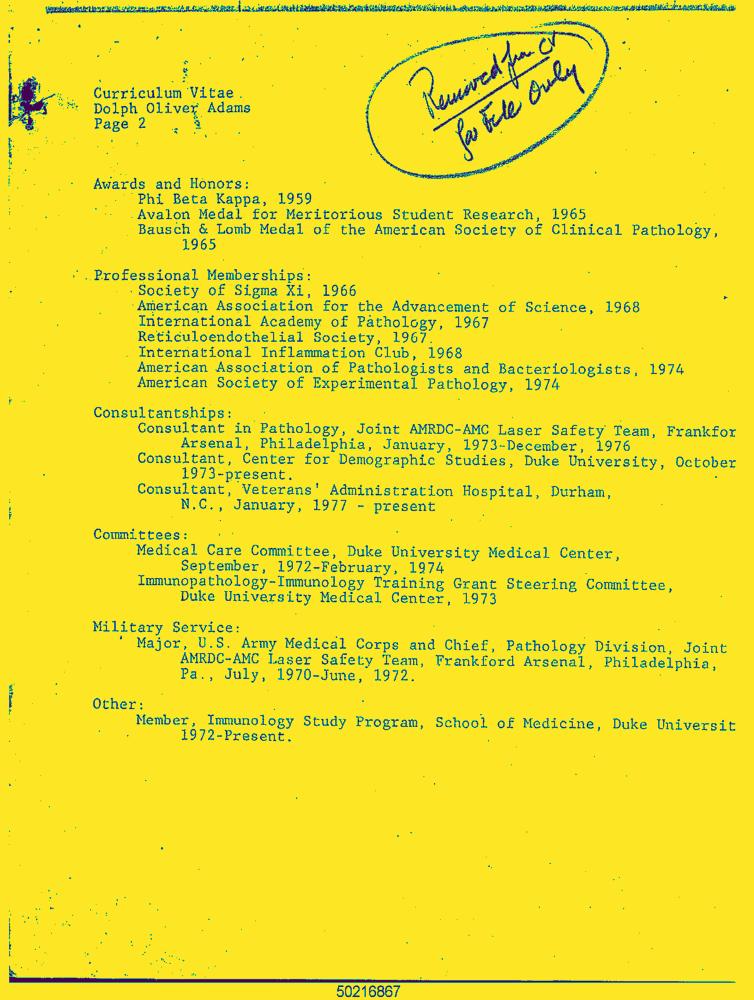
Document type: Resume-Doc